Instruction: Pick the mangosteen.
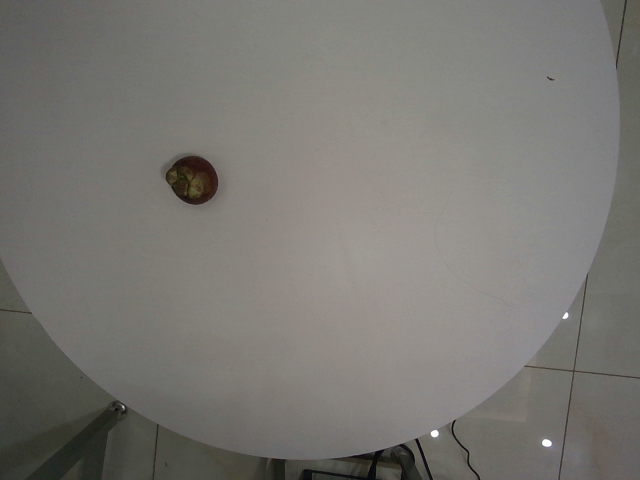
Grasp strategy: vertical